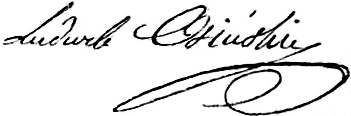
Signature of: ludwik osiński